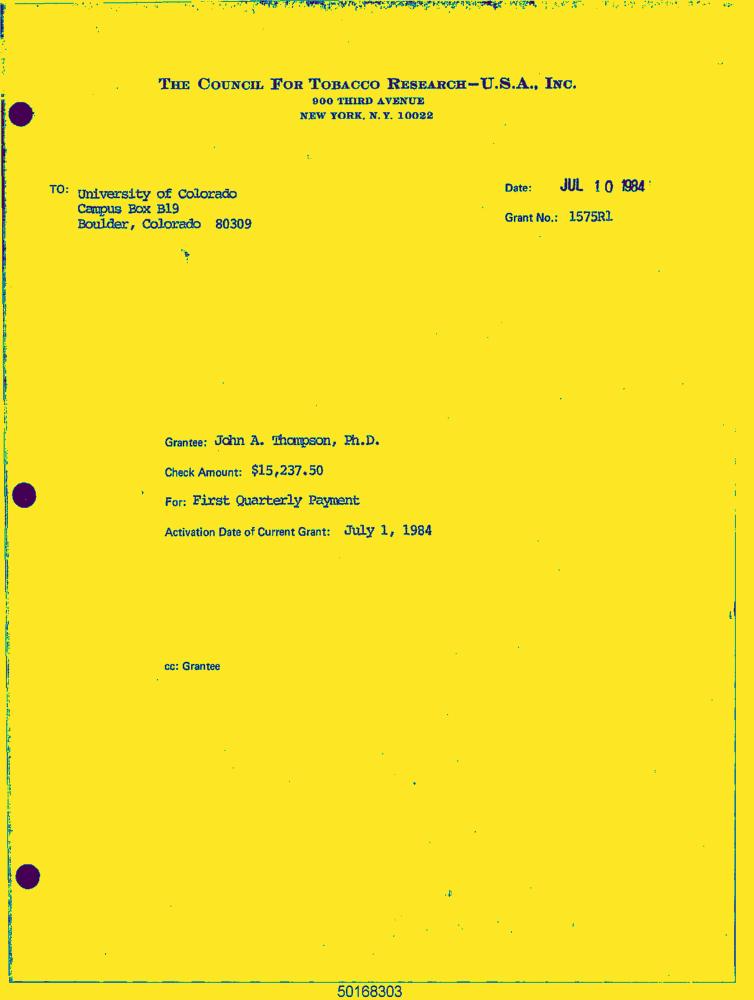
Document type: Letter-Doc